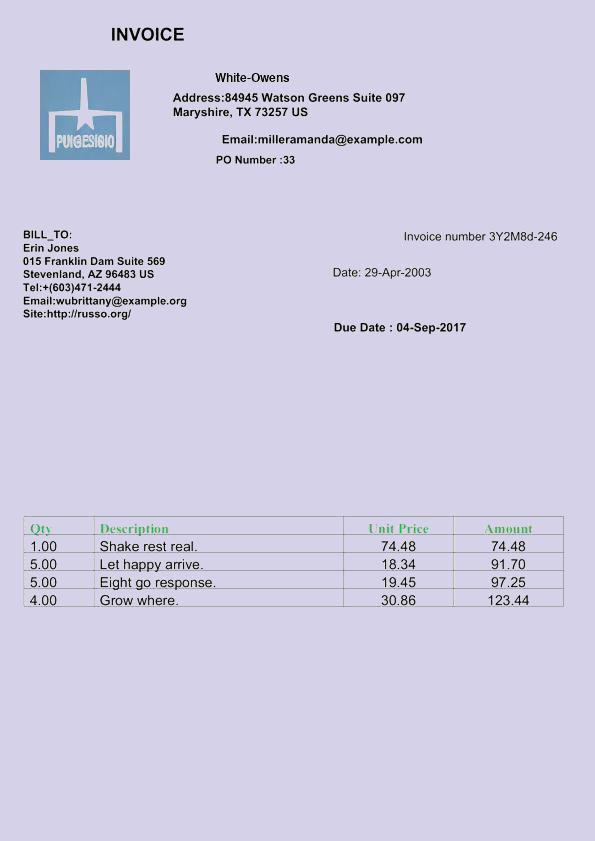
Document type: Invoice